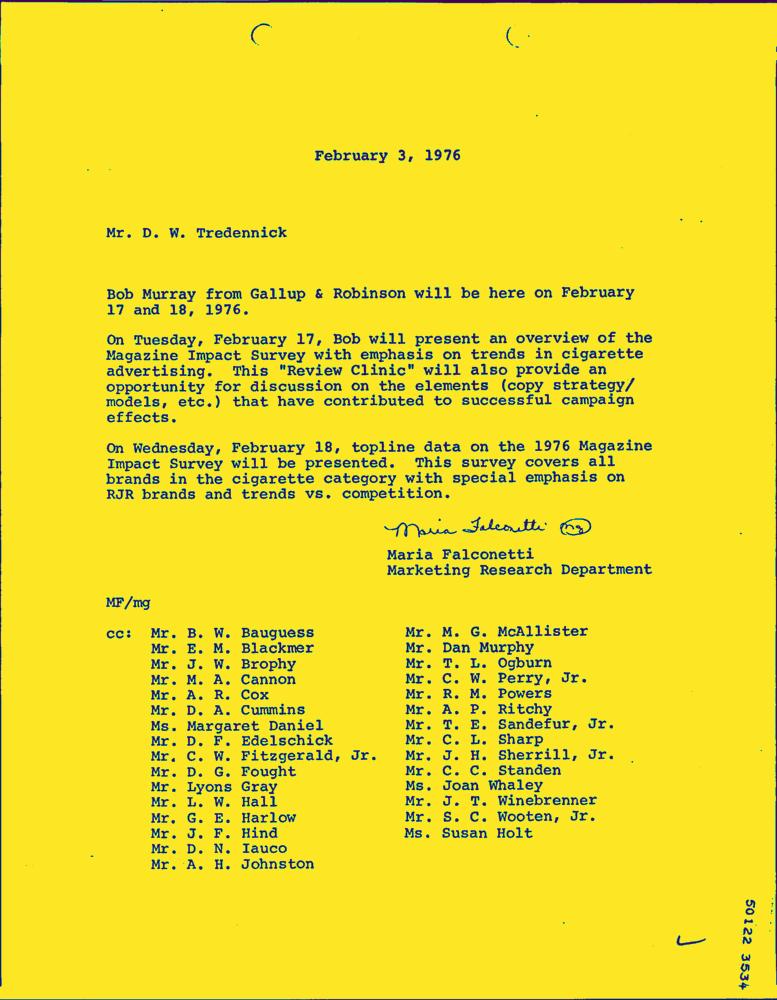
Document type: Letter-Doc